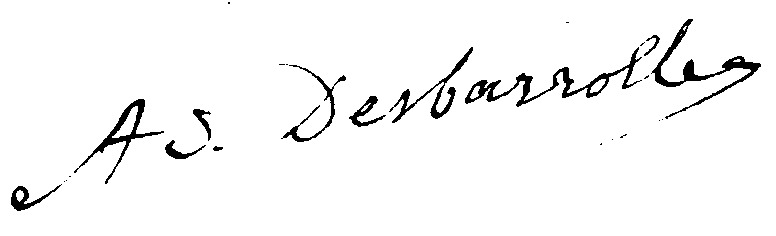
Signature of: adolphe desbarrolles